Question: What do the imaging results show?
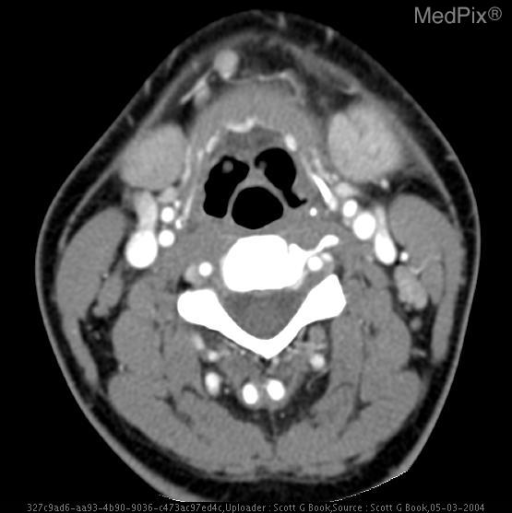
Answer: The imaging shows Enlargement and enhancement of left parotid, submandibular and sublingual glands with inflammatory stranding.  No stones or masses. Reactive cervical adenotpathy seen. - Assymetry in the submandibular glands with enlargement, enhancement, and stranding of left submandibular gland.
- Enhancing enlarged Level II node medial to left SCM..